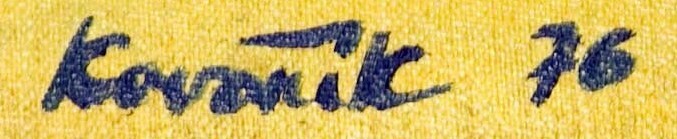
Signature of: jiří kovařík